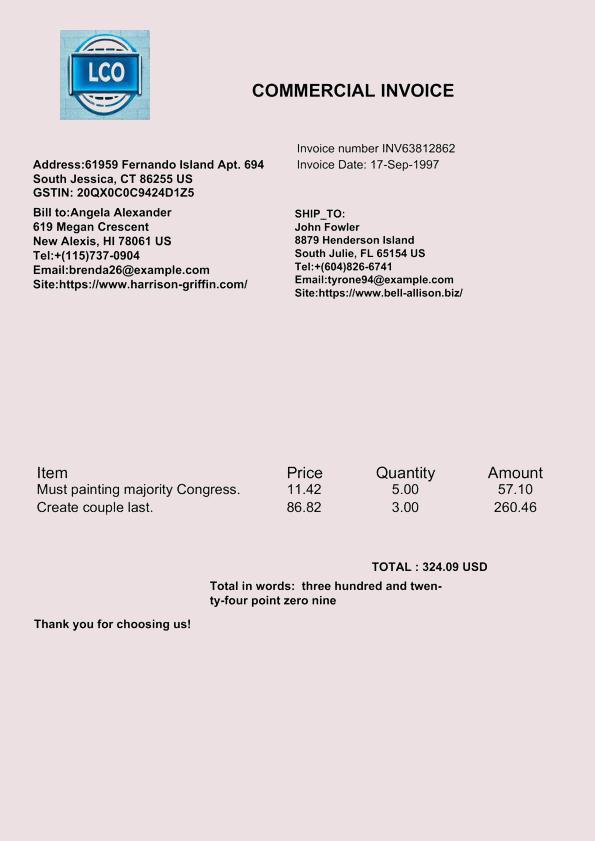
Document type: Invoice